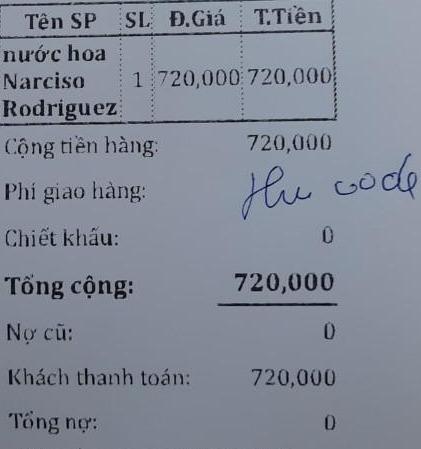
<table>
<tr>
<th>Tên SP</th>
<th>SL</th>
<th>Đ.Giá</th>
<th>T.Tiền</th>
</tr>
<tr>
<td>nước hoa Narciso Rodriguez</td>
<td>1</td>
<td>720,000</td>
<td>720,000</td>
</tr>
</table>

Cộng tiền hàng: 720,000
Phí giao hàng:
Chiết khấu: 0
Tổng cộng: 720,000
Nợ cũ: 0
Khách thanh toán: 720,000
Tổng nợ: 0